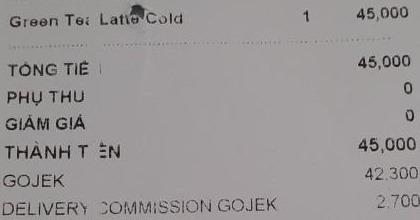
<table>
<tr>
<td>Green Tea Latte Cold</td>
<td>1</td>
<td>45,000</td>
</tr>
</table>

TỔNG TIỀN 45,000
PHỤ THU 0
GIẢM GIÁ 0
THÀNH TIỀN 45,000
GOJEK 42,300
DELIVERY COMMISSION GOJEK 2,700